Question: What is the suspected problem?
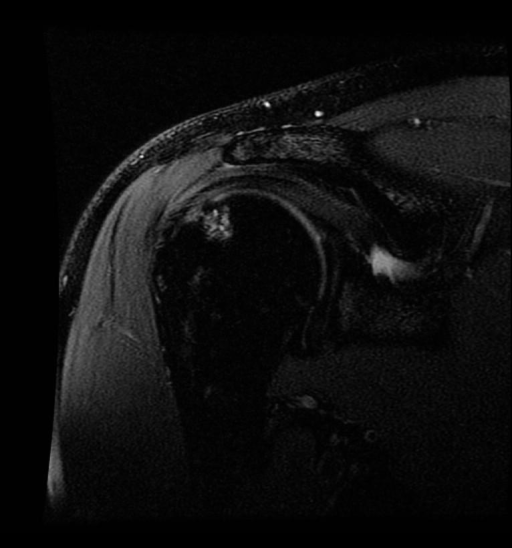
Answer: The findings suggest A-P radiograph of the right shoulder in internal rotation shows a grooved defect in the posterolateral humeral head.  Axial proton-density with fat saturation MR image shows an area of high signal intensity of the posterolateral humeral head and overlying cartilage consistent with a Hill-Sachs lesion. Proton-density and the T2-weighted with fat sat coronal oblique MR images show the Hill-Sach’s lesion of the humeral head with fractured cortex.  T2-weighted with fat sat sagittal oblique MR image shows the high signal intensity edema and subchondral cyst formation in humeral head beneath the Hill-Sach’s fracture.  There is no evidence of bony Bankart lesion on the plain radiographs or bony or cartilaginous Bankart lesion on the MR images.. T2-weighted with fat sat sagittal oblique MR image of the right shoudler shows the high-signal-intensity edema and subchondral cyst formation in humeral head beneath the Hill-Sach’s fracture.. The patient might have a history of 42 yo man presents with onset of right shoulder pain for two years, combined with right upper extremity numbness and tingling..